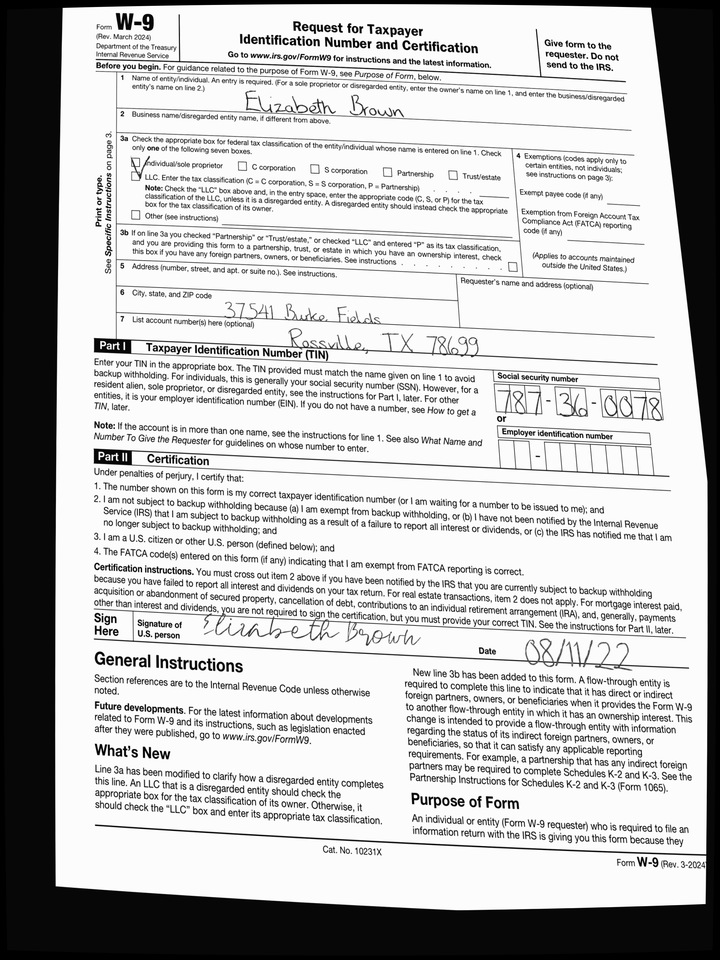
adr1: 37541 Burke Fields
adr2: Rossville, TX 78699
cbx: yes
ssn: 787360078
enm: Elizabeth Brown
sdt: 08/11/22